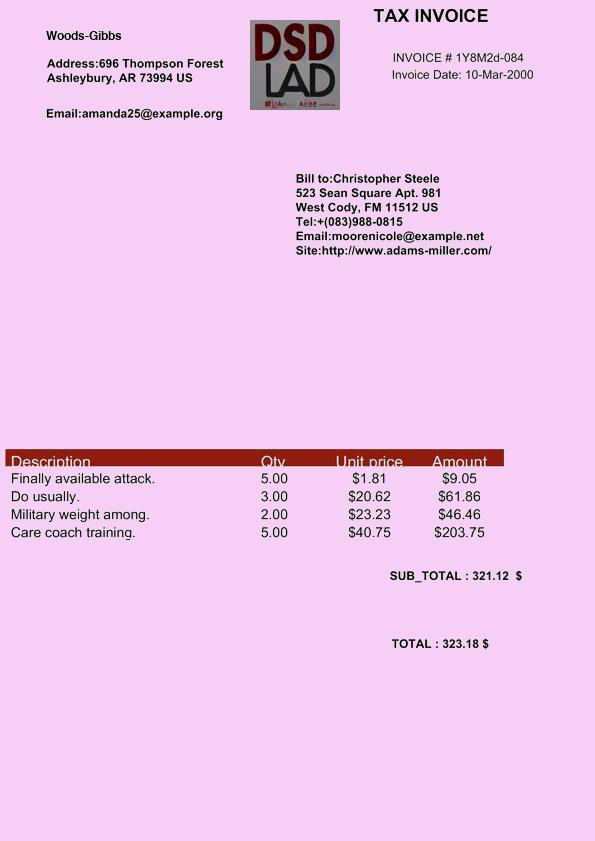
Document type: Invoice